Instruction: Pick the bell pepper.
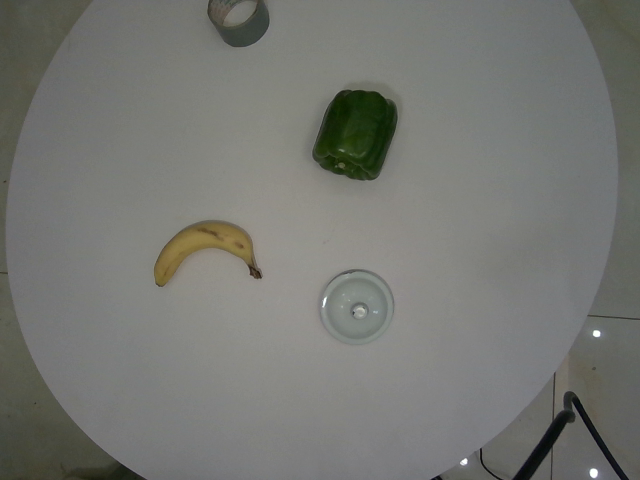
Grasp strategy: vertical